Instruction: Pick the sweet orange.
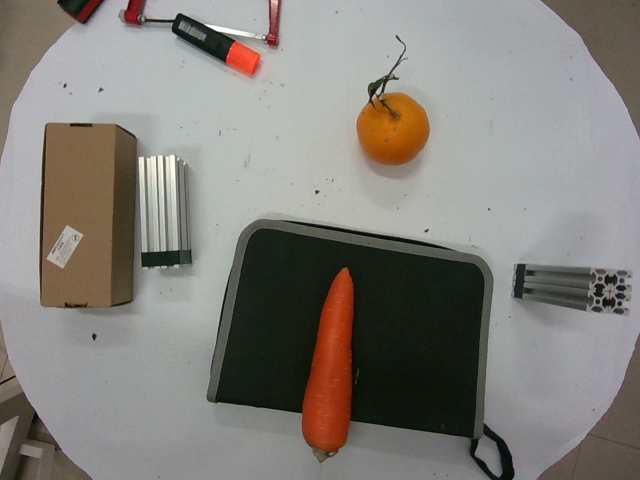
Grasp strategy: vertical